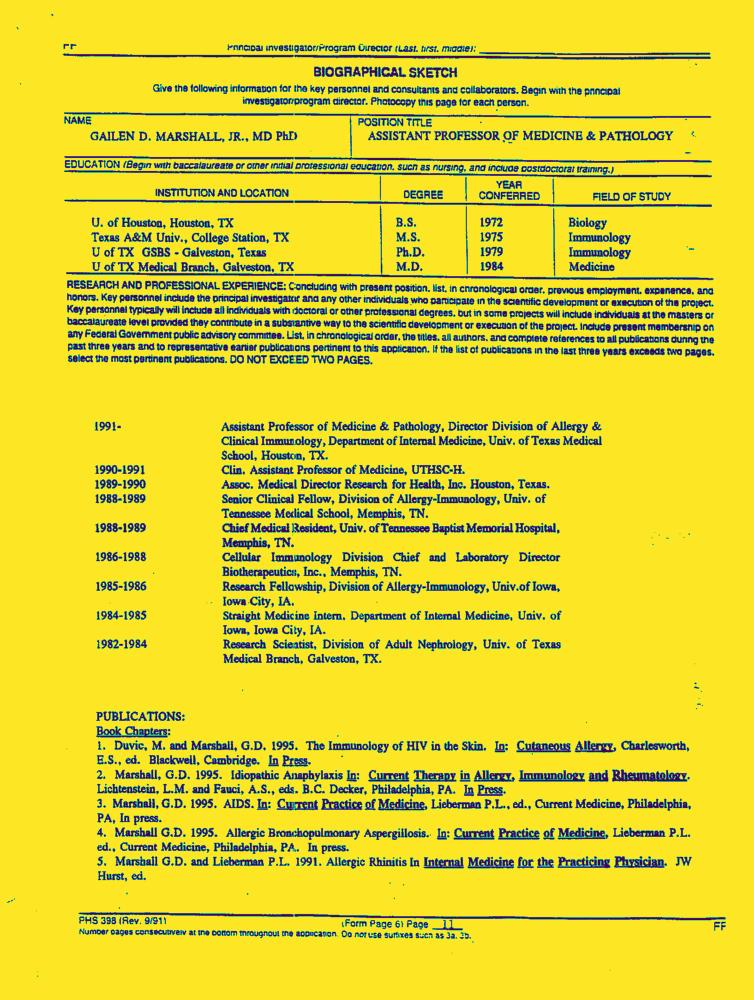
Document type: Resume-Doc